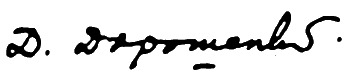
Signature of: dmytro doroshenko